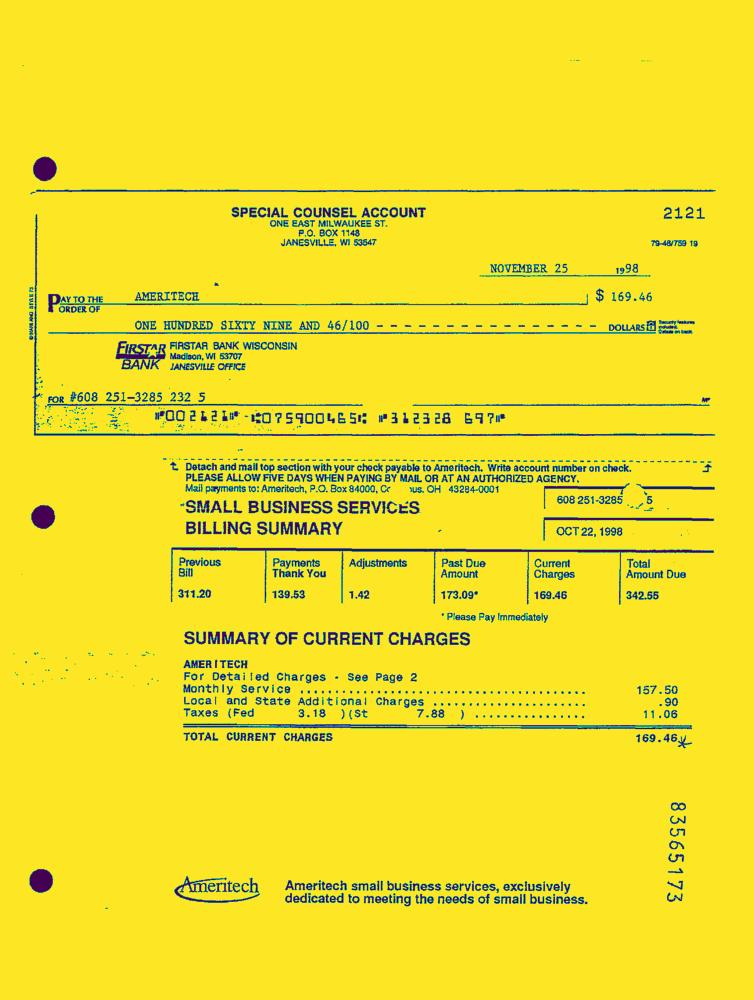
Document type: Invoice-Doc